Question: How is the history relevant to the case?
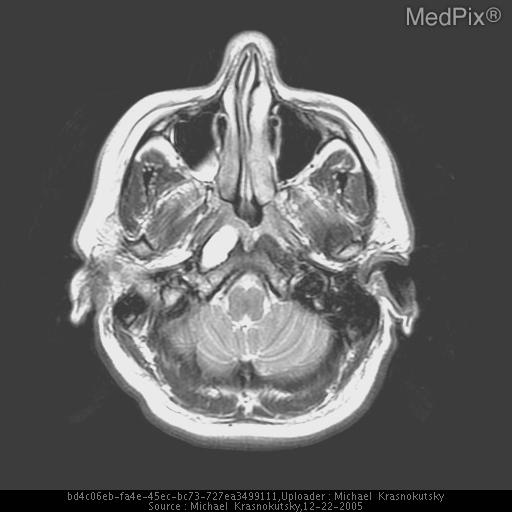
Answer: The patient's history of 37 year old woman who presented with headaches. is key in understanding the case.